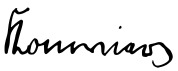
Signature of: richard konwiarz